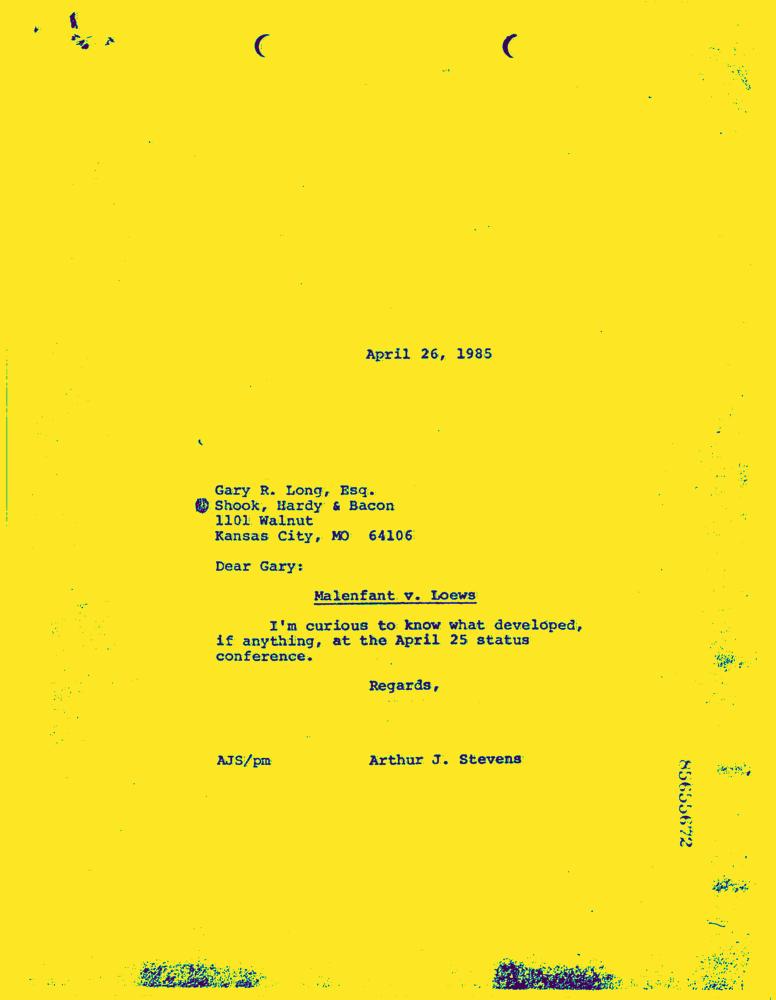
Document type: Letter-Doc